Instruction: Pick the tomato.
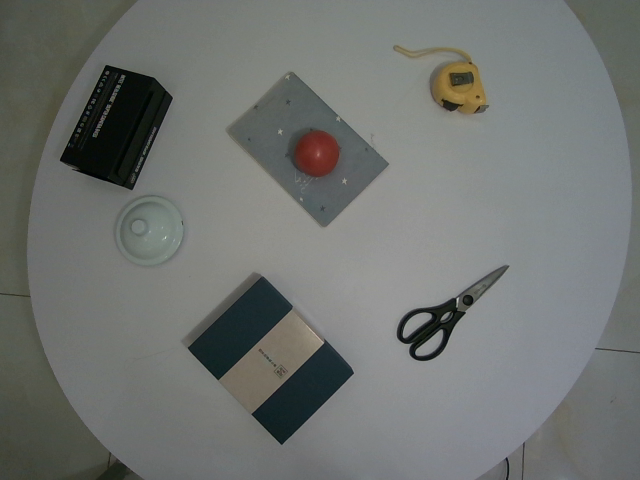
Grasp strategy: vertical